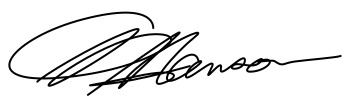
Signature of: pauline hanson